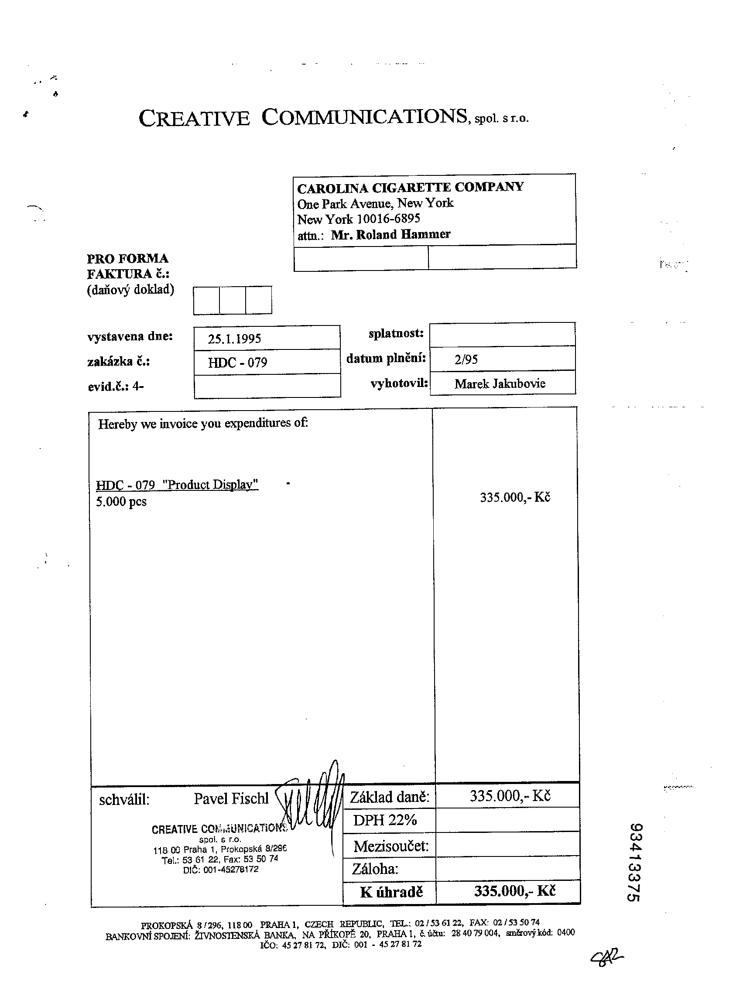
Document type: Invoice